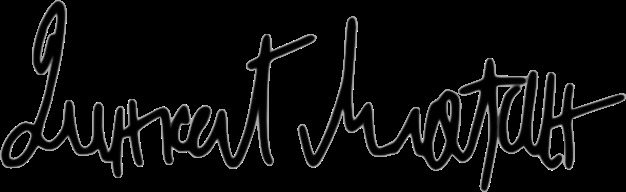
Signature of: mlađan dinkić